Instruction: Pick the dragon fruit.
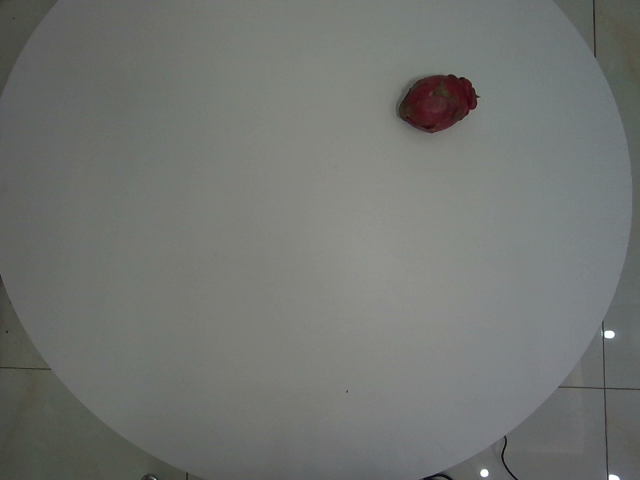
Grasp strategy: vertical